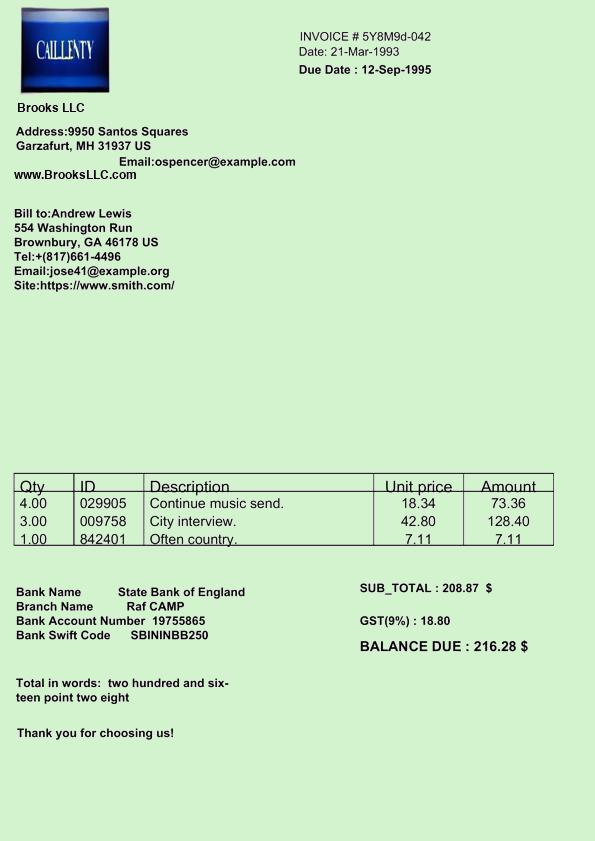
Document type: Invoice